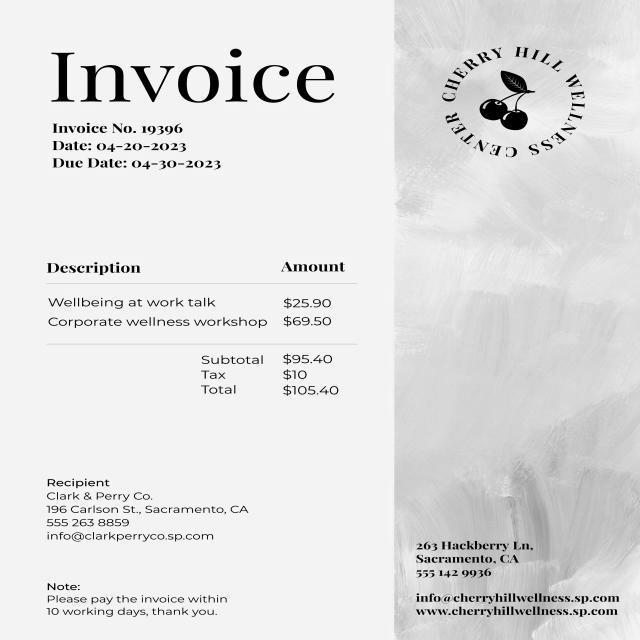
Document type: Invoice